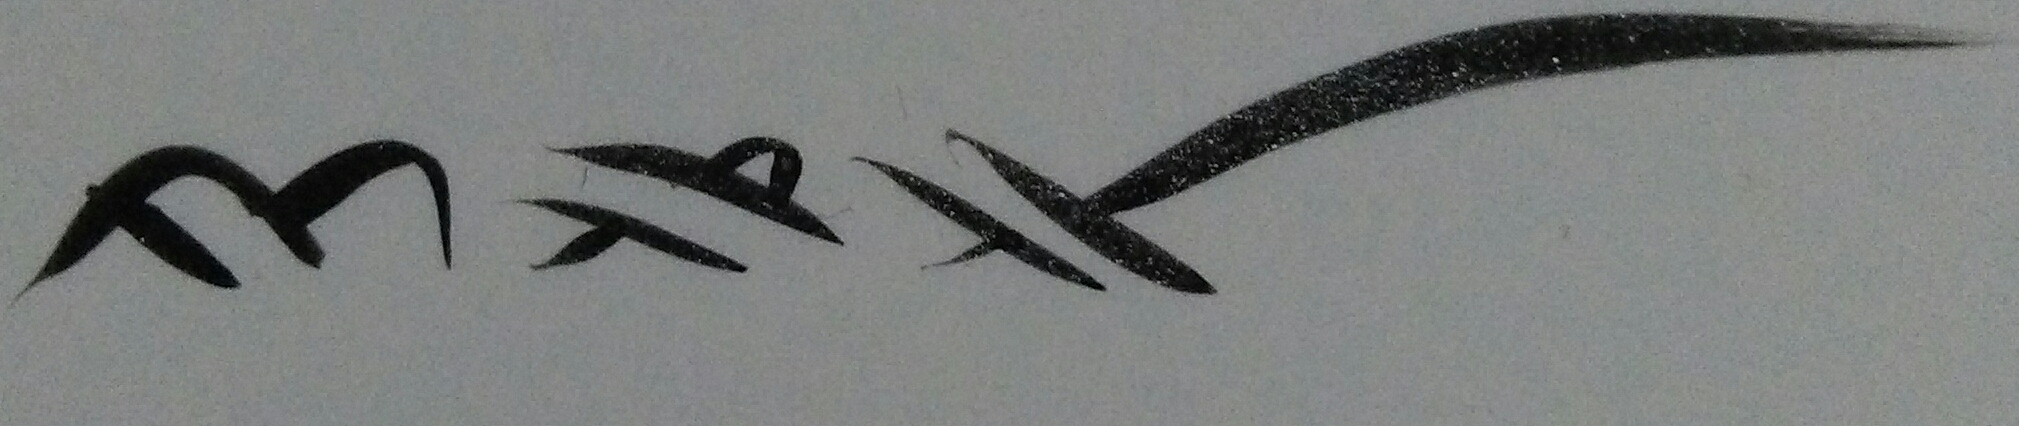
Signature of: francesc capdevila